Question: What is the address or location of the property listed in the document?
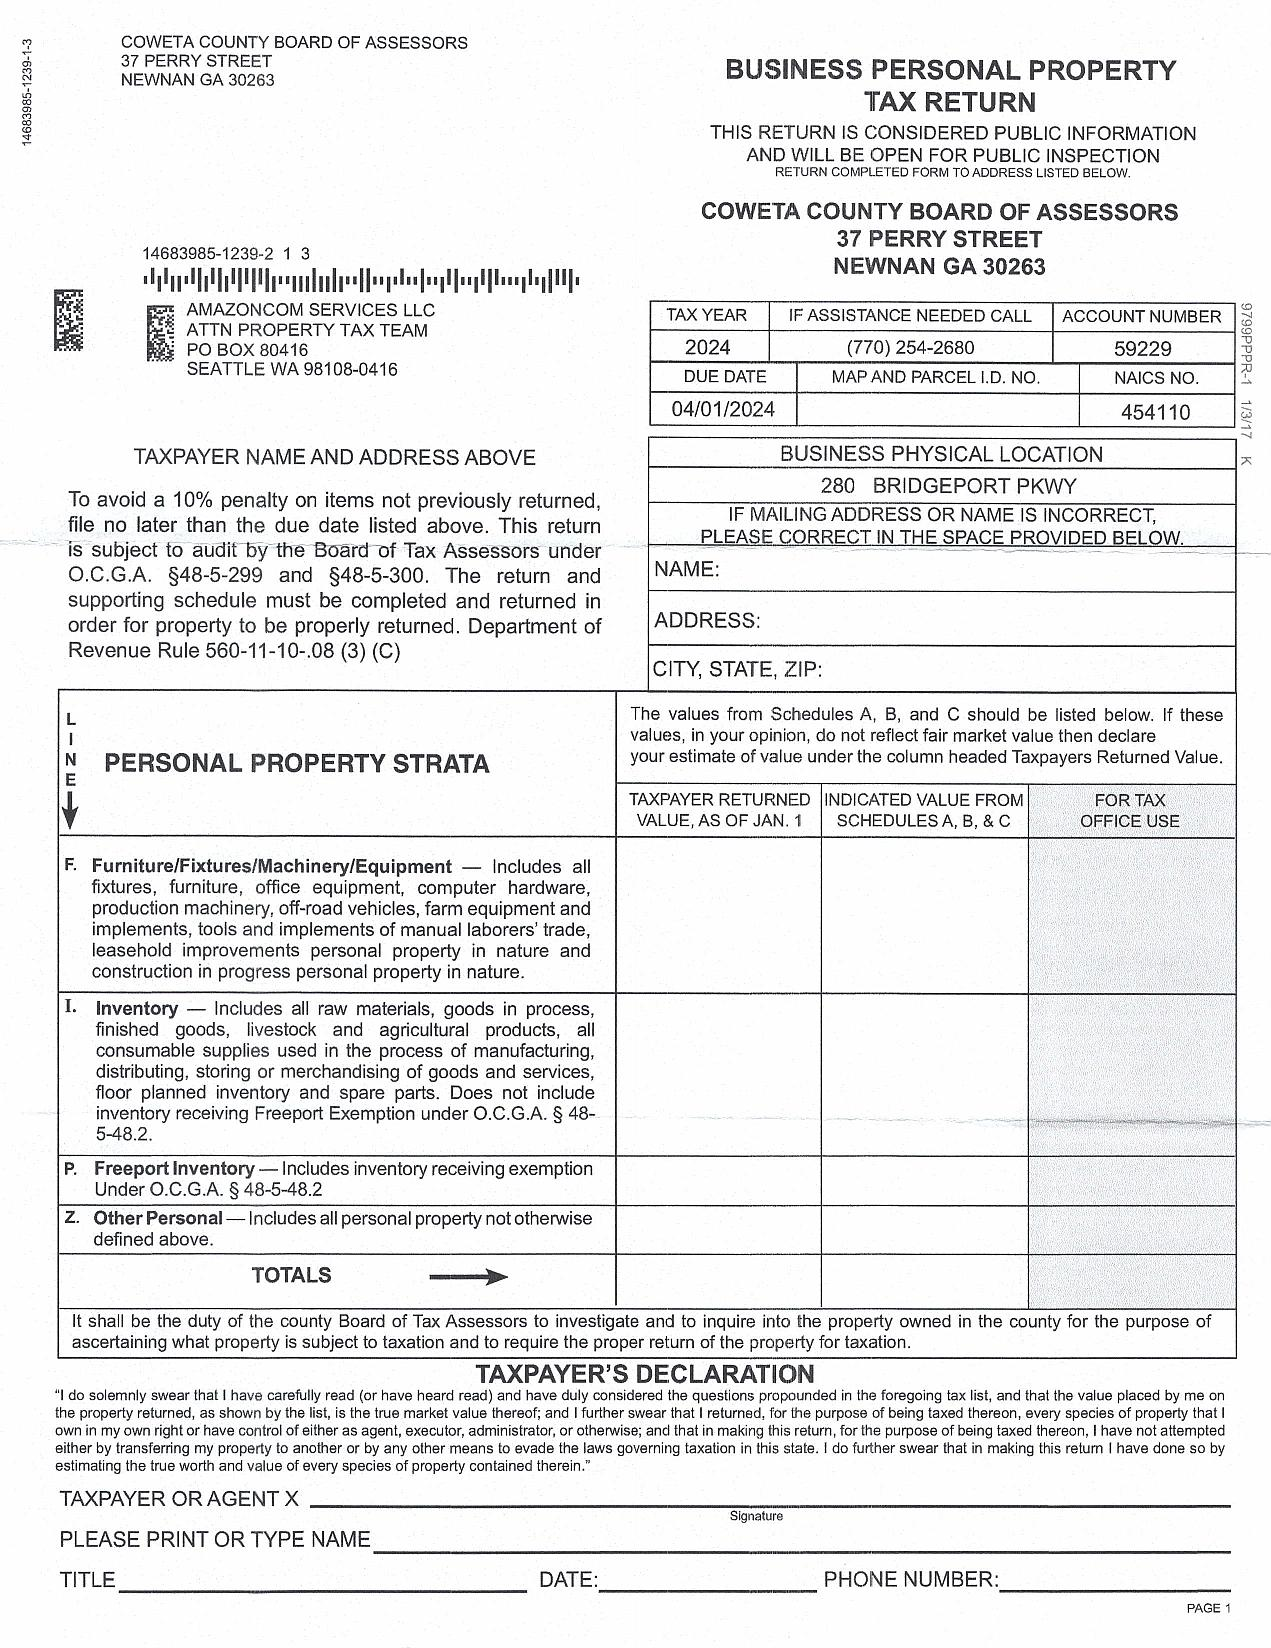
Answer: "280 BRIDGEPORT PKWY"